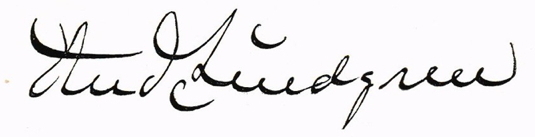
Signature of: anders lindgren